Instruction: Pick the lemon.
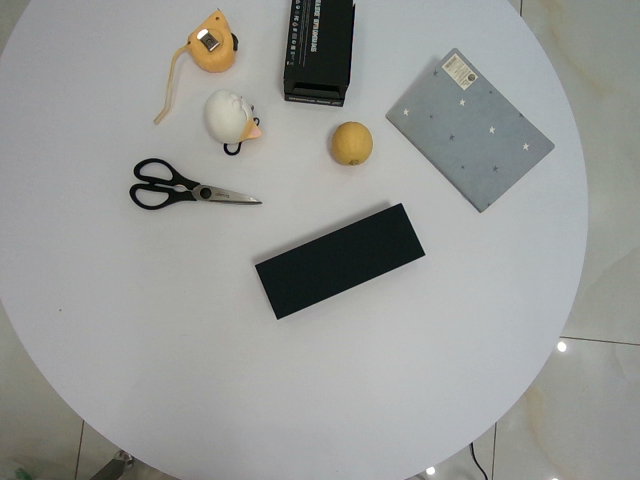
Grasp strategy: vertical